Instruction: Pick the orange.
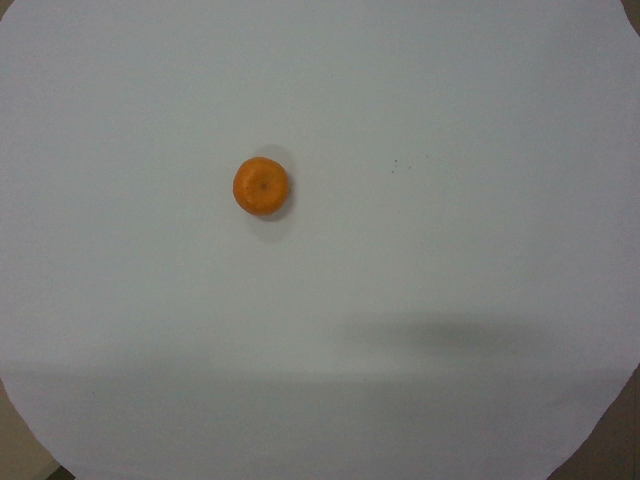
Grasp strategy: vertical